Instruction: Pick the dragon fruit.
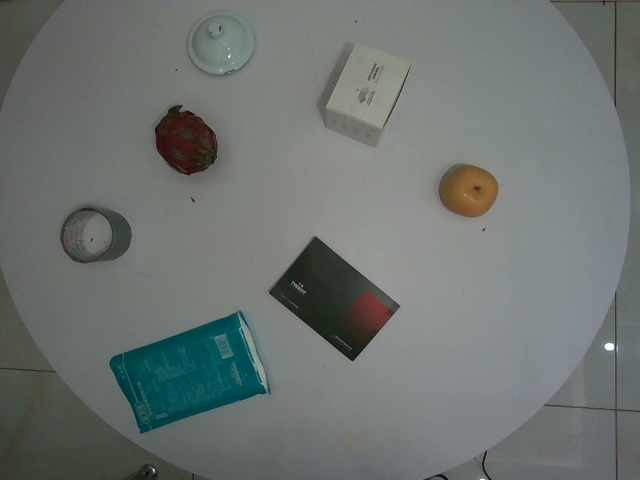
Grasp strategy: vertical